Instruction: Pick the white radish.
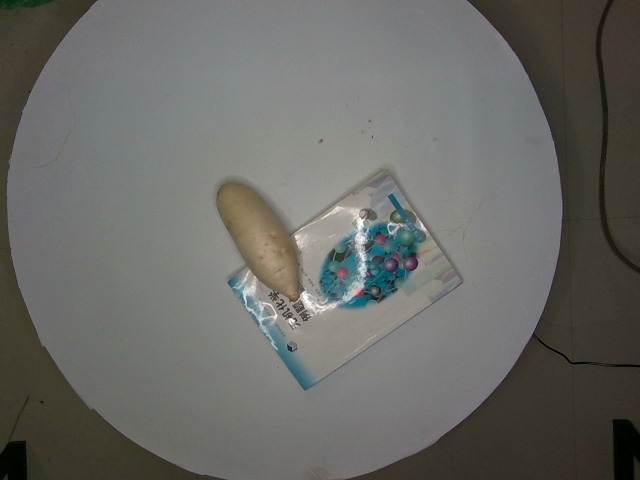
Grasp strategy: vertical